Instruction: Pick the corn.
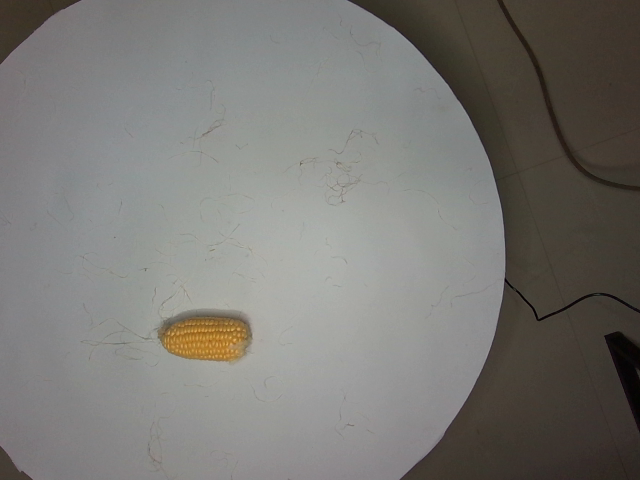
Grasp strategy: vertical